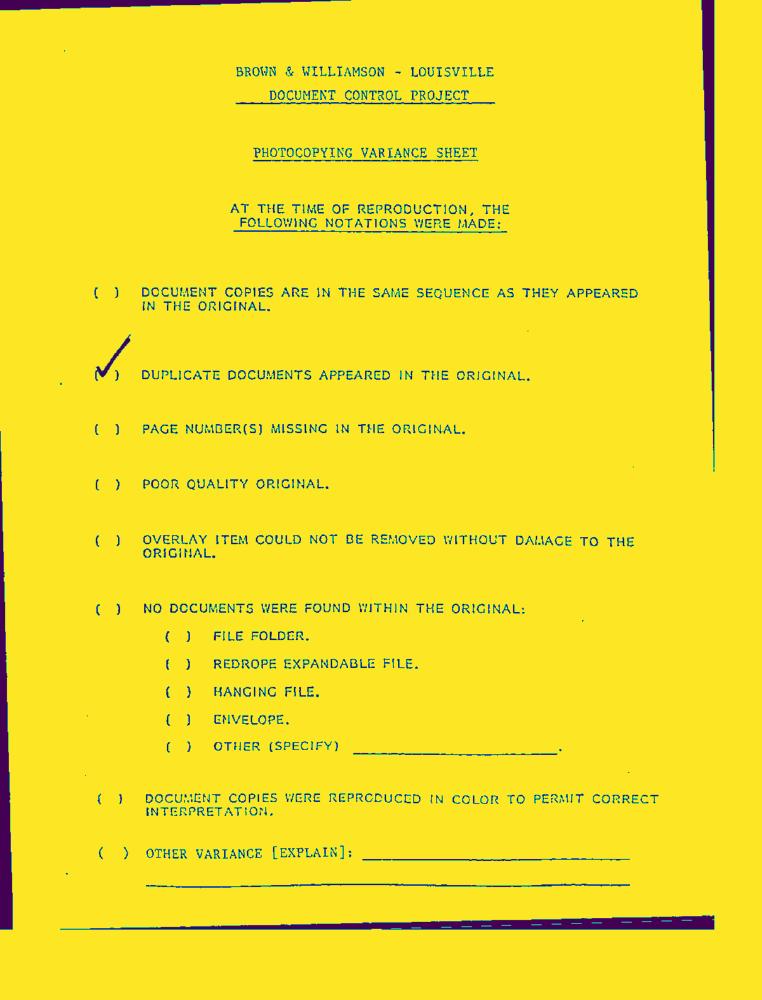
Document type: AD